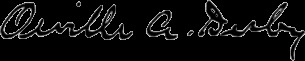
Signature of: orville adalbert derby